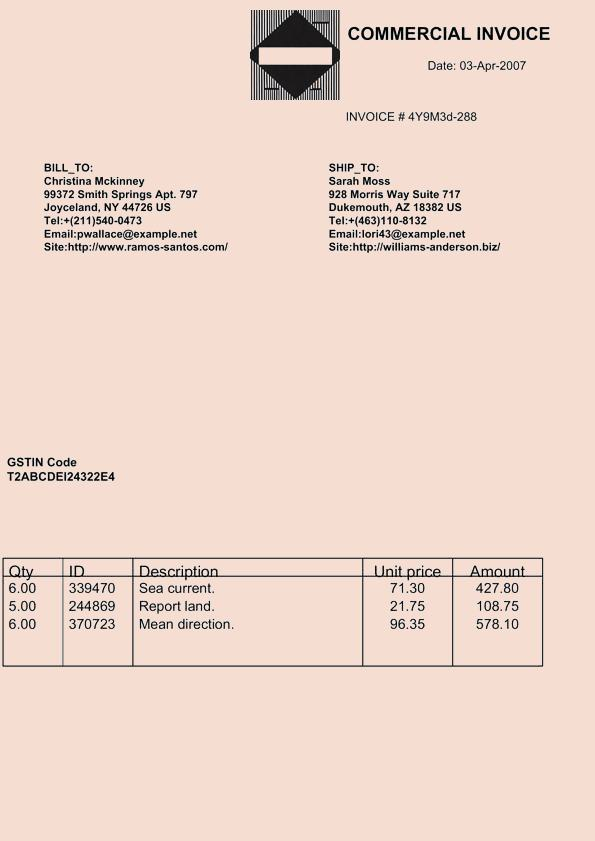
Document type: Invoice